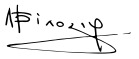
Signature of: larysa bilozir